Question: Describe the condition in detail:
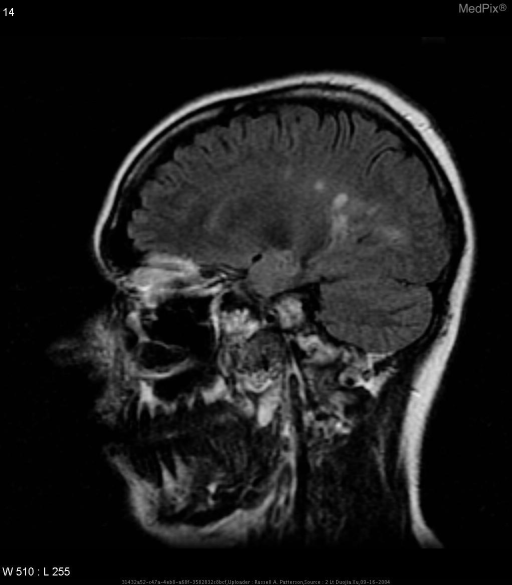
Answer: The disease is discussed as: Multiple sclerosis (MS) is a multifocal disease with a complex pathogenesis that includes inflammation and potentially disabling focal lesions that disseminate throughout the central nervous system.  It is the most common primary myelin disorder, with an estimated patient prevalence of 250,000 to 350,000 in the United States.  Eighty percent of patients have relapsing-remitting MS, and the minority of patients has primary progressive MS.  This subtype of MS usually begins in the second or third decade of life and has a female predominance of approximately 2:1.  The prevalence is highest in northern Europe, however, the occurrence of rapid shifts in the incidence of MS have been reported in recent studies.

The pathogenesis of MS remains unclear today.  However, a multifactorial pathogenetic mechanism has been postulated given the heterogeneity of clinical, genetic, and radiological studies of MS.  The pathological hallmark of chronic MS is the demyelinated plaque, which consisted of a well-demarcated hypocellular area characterized by the loss of myelin, relative preservation of axons, and the formation of astrocytic scars.  Lesions have a predilection for the optic nerves, periventreicular white matter, brain stem, cerebellum, and spinal cord white matter.  Lesions are usually round or ovoid, thought they may also have finger-like extensions along the path of small or medium-sized blood vessels (Dawson’s fingers).

The diagnosis of multiple sclerosis is based on established clinical, laboratory and radiological findings.  Patients with the relapsing forms of multiple sclerosis usually present with sensory disturbances, unilateral optic neuritis, diplopia, limb weakness, gait ataxia, and neurogenic bladder and bowel.  Prominent cortical signs and extrapyamidal phenomena can also present but are rarely predominant features of the clinical presentation.  Laboratory workup typically includes a cerebrospinal fluid analysis, which often shows increased intrathecal synthesis of immunoglobulins of restricted specificity (oligoclonal bands of IgG) with moderate lymphocytic pleocytosis.  Cole and colleagues have suggested that the presence of oligoclonal bands in cerebrospinal fluid slightly increases the risk of recurrent disease.

MRI is the preferred imaging modality to study suspected MS as it depicts the frequency, shape, and location of the characteristic MS lesions.  These lesions have discrete foci with well-defined margins that are commonly located in a periventricular location, in the deep white matter, adjacent to the atria, occipital horns, and the body of the lateral ventricles.  T2-weighted images reflect a broad spectrum of pathological changes, including inflammation, edema, demyelination, gliosis, and axonal loss.  Many of the hyperintense T2-weighted lesions have little clinical significance, as they are more likely to be chronic MS lesions.  Hence, there is no correlation with the number of brain lesions detected with a T2-weighted sequence and the patient’s level of functional disability.  Studies have shown that fluid-attenuated inversion recovery (FLAIR) sequences are superior to T2-weighted images for detecting MS brain lesions as it can detect many cortical and juxtacortial lesions in MS, which may present in secondary progressive disease and often missed by other sequences.  Furthermore, gadolinium-DTPA injection, a paramagnetic contrast agent that crosses only disrupted blood-brain-barrier, may demonstrate foci of demyelination.